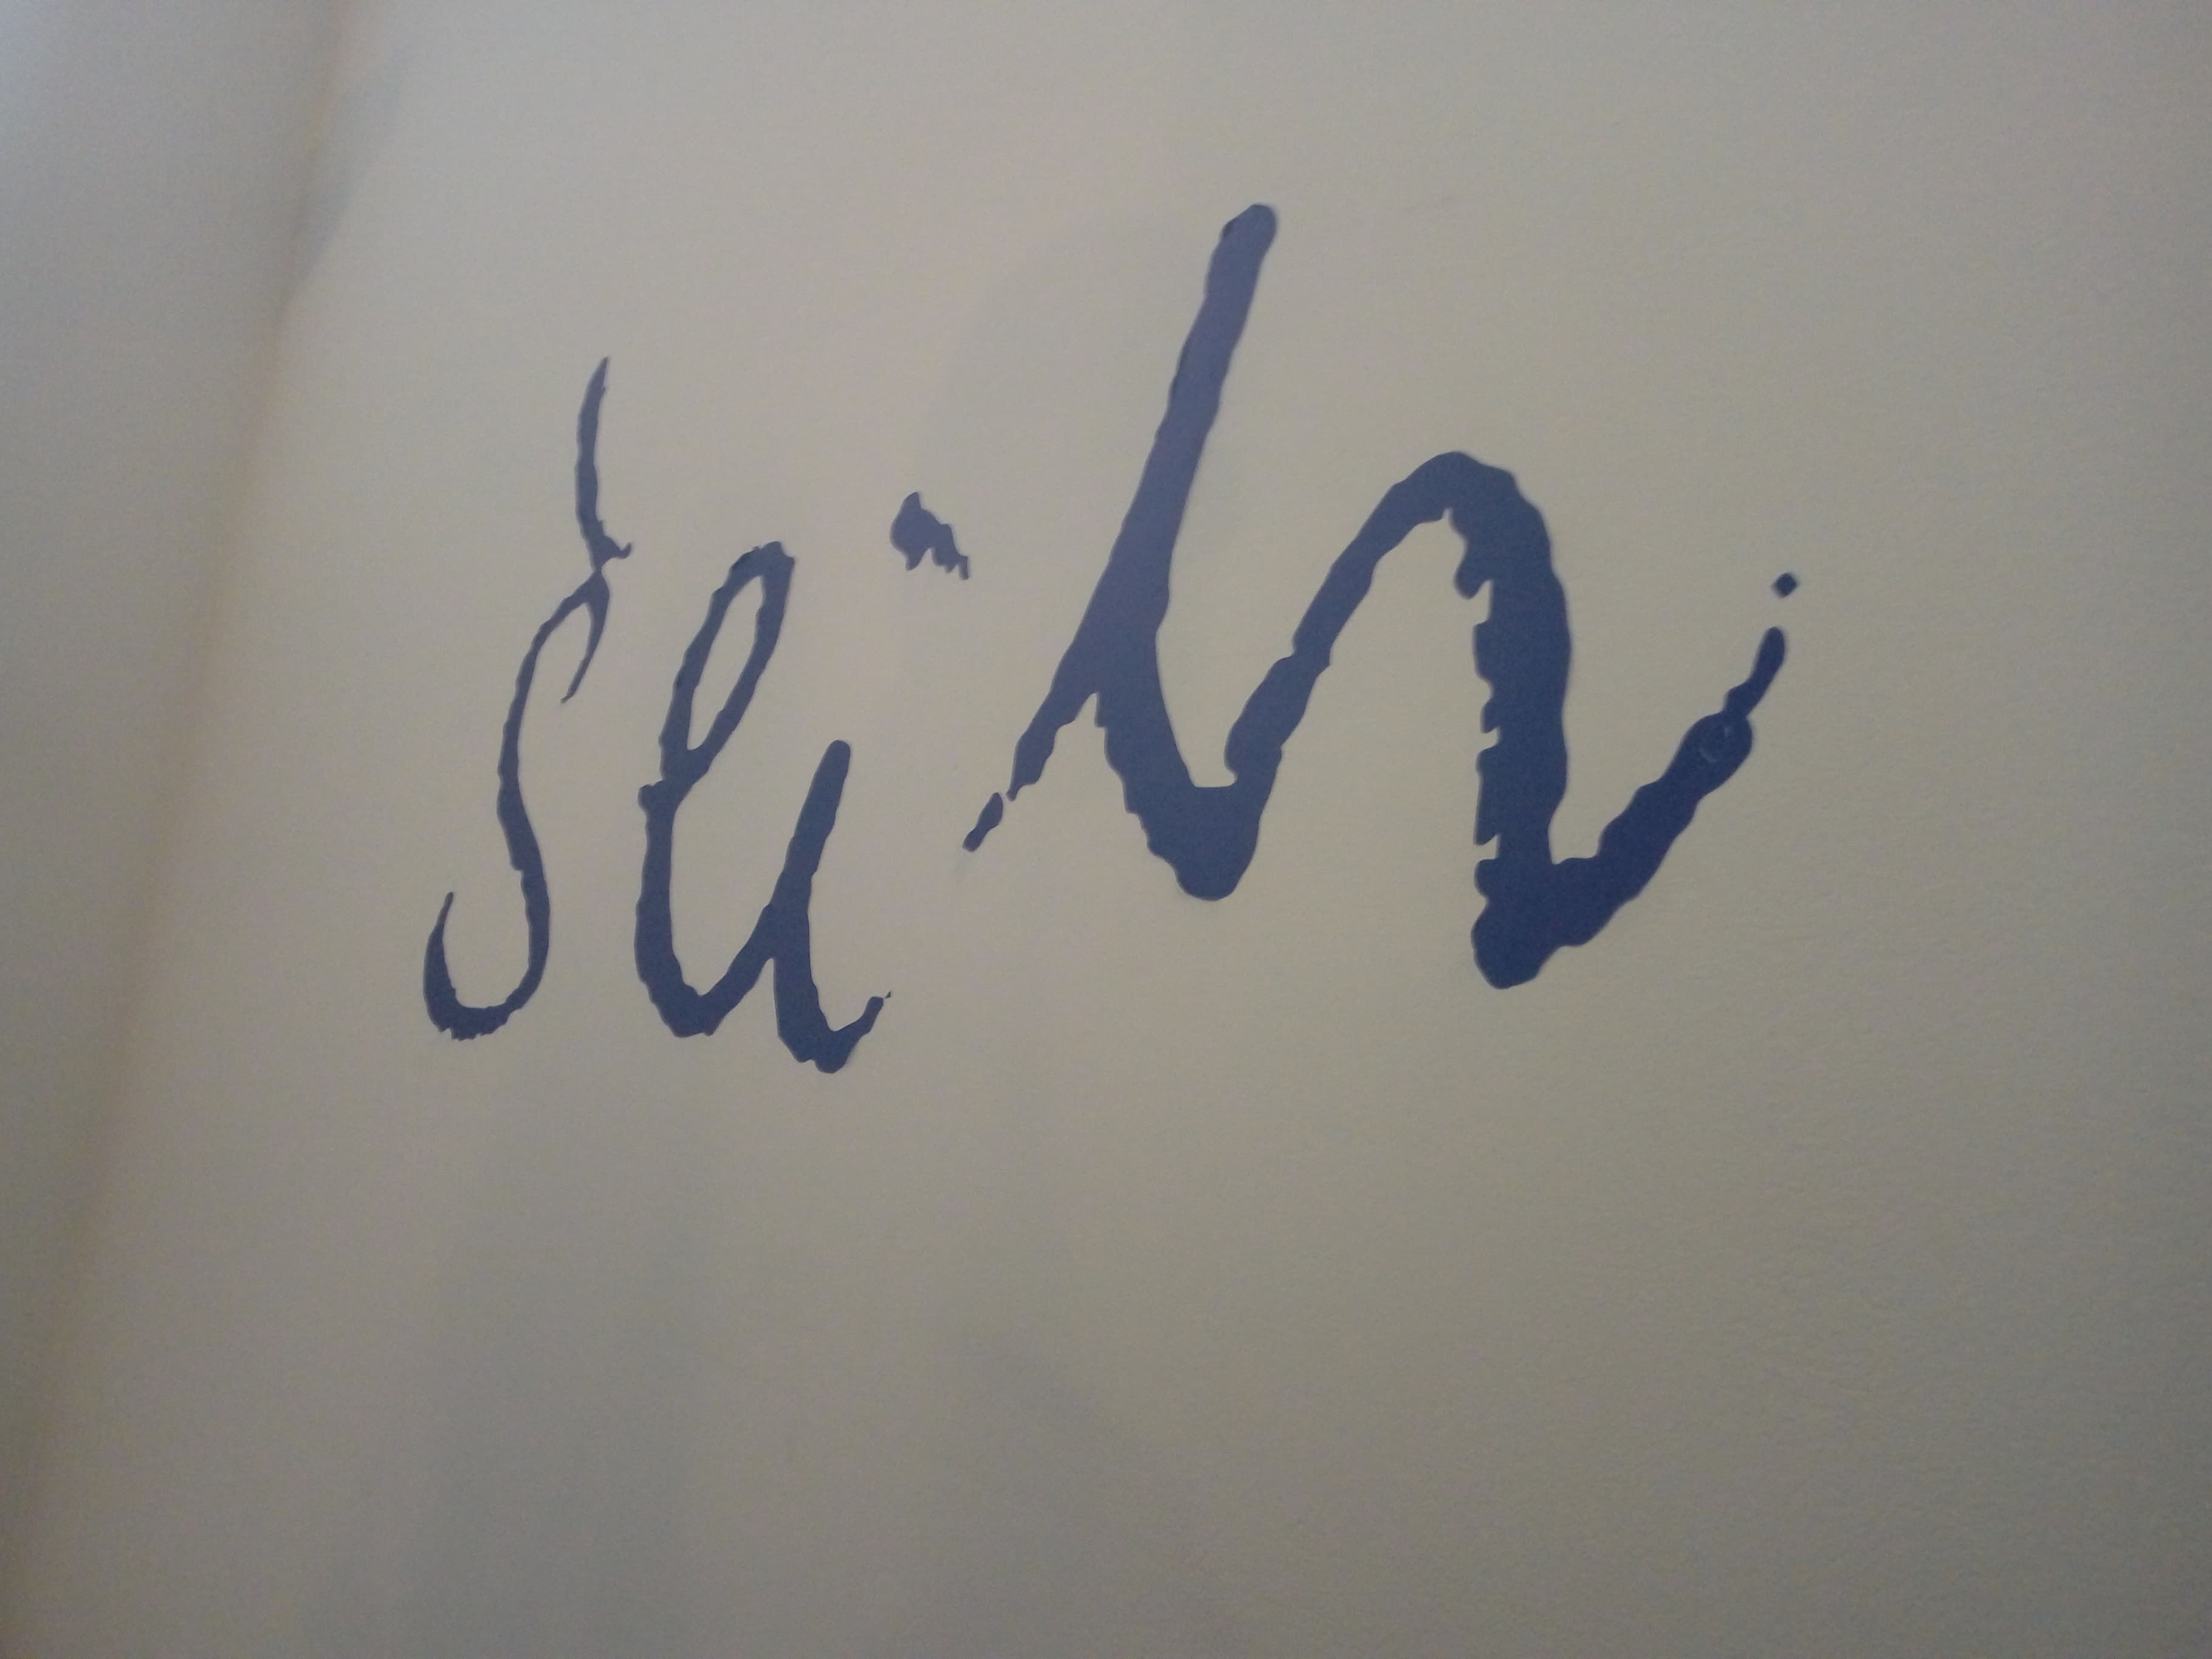
Signature of: jiří šlitr